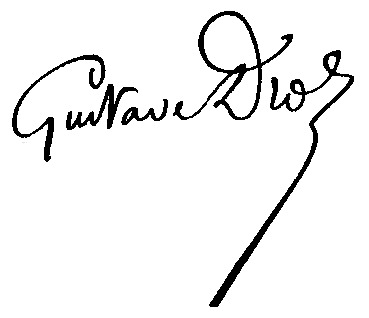
Signature of: antoine gustave droz